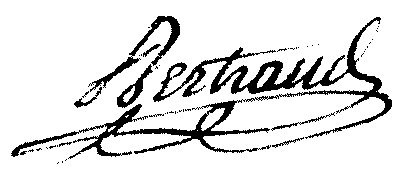
Signature of: pierre bertrand